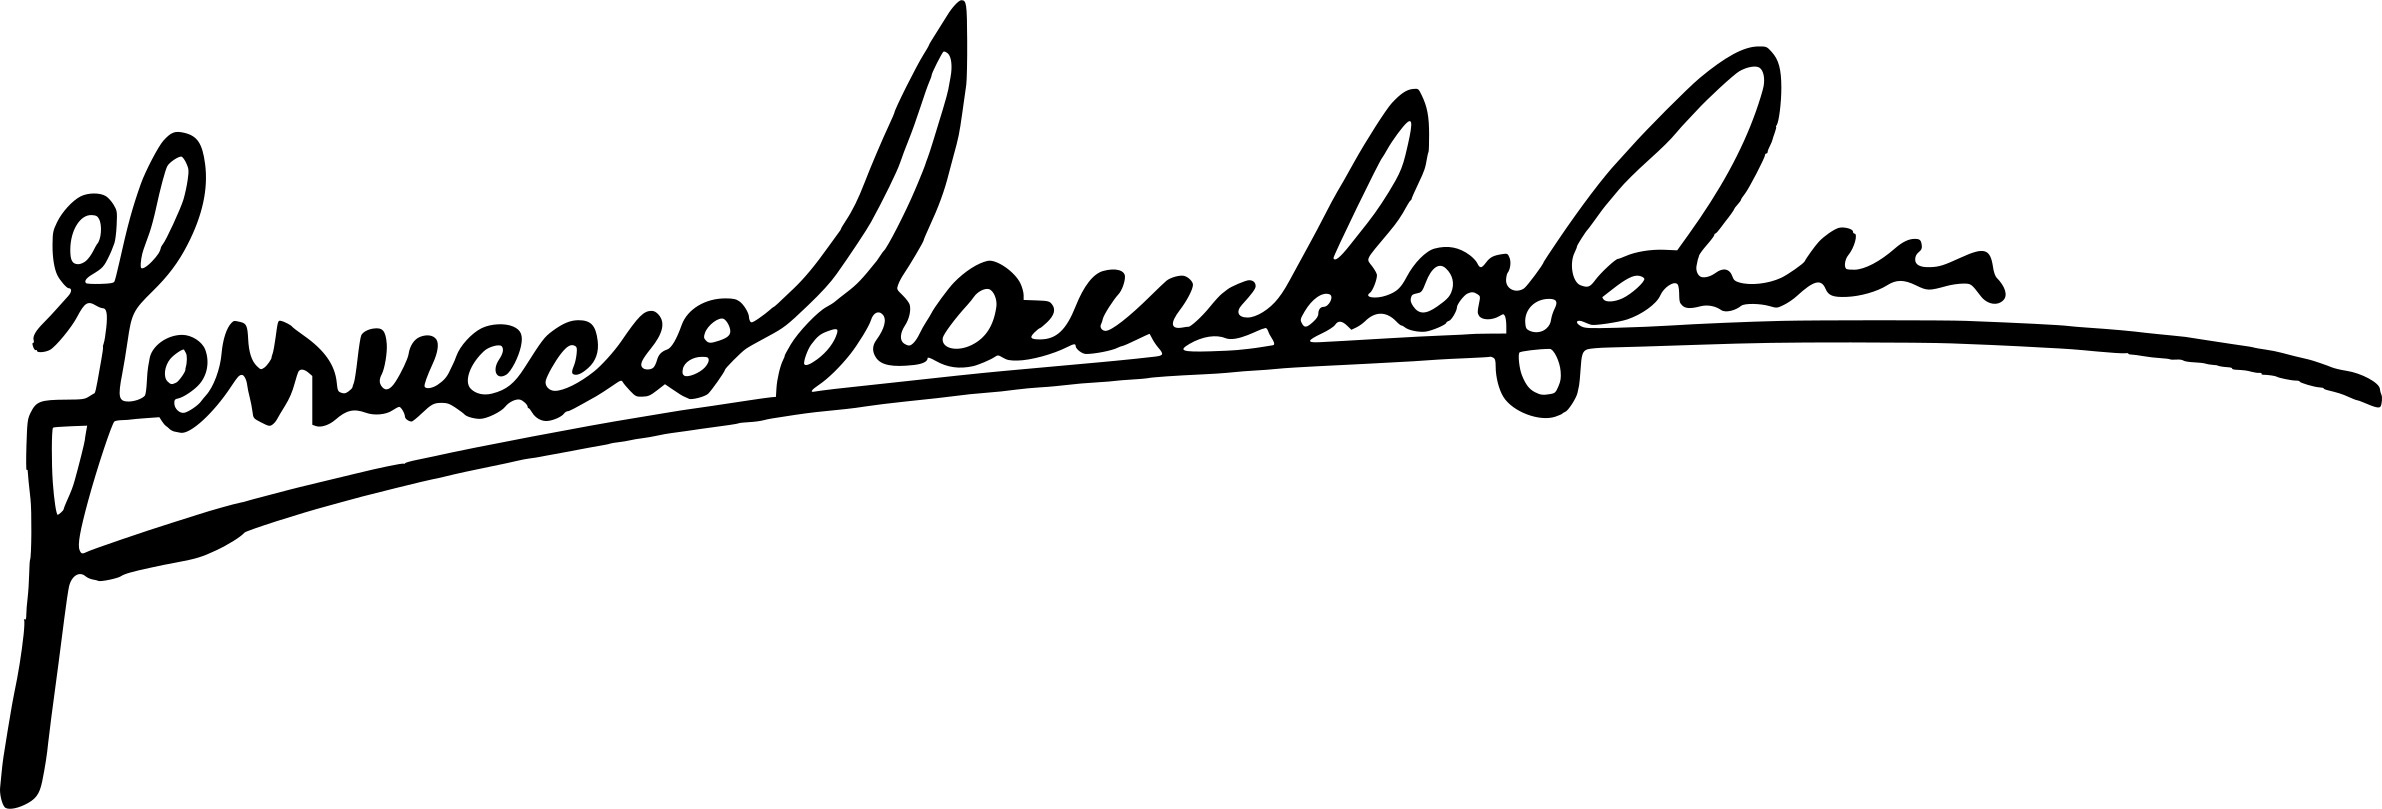
Signature of: ferruccio lamborghini